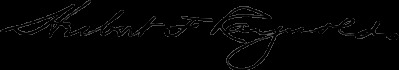
Signature of: herbert f raynolds